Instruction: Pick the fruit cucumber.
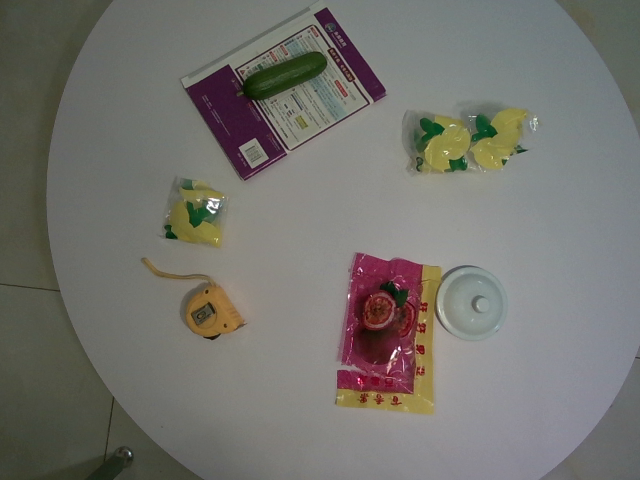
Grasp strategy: vertical